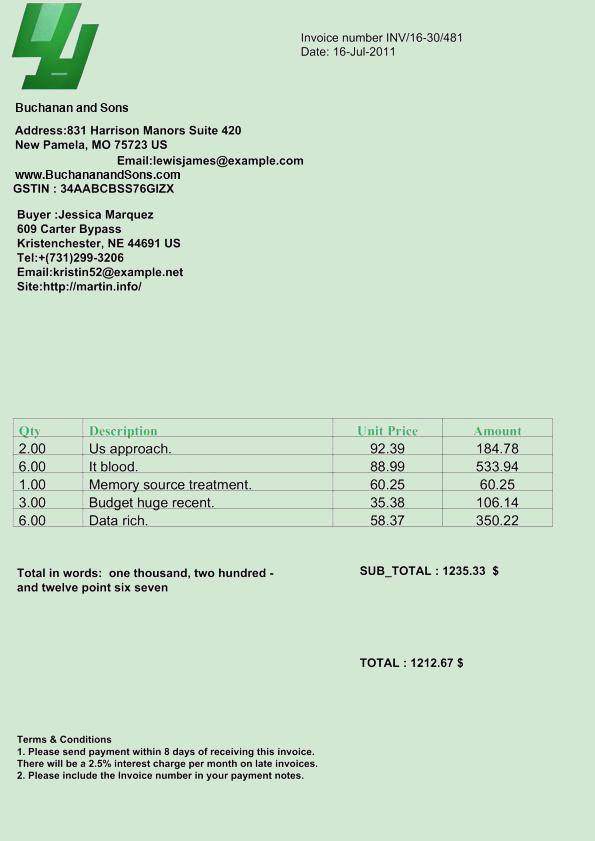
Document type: Invoice